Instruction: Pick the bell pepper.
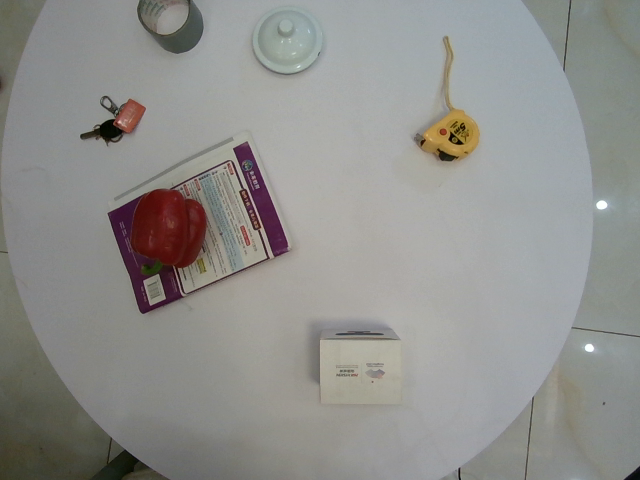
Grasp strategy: vertical